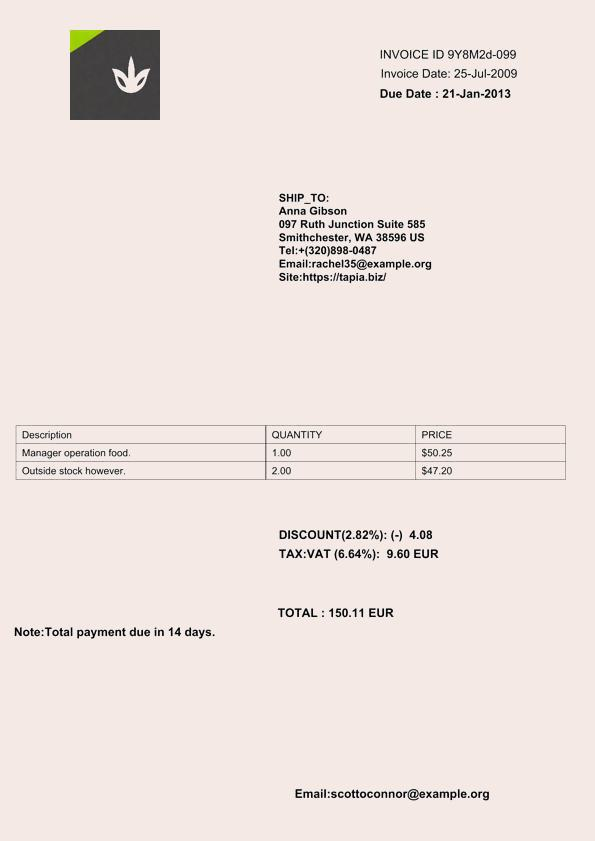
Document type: Invoice